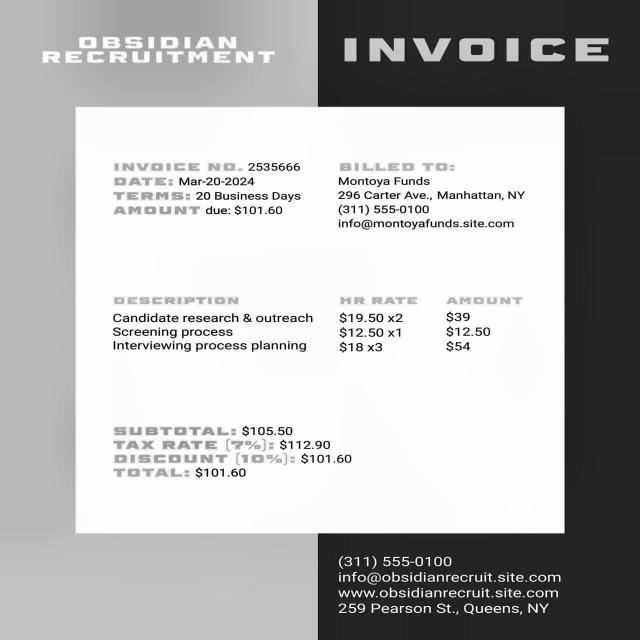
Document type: Invoice